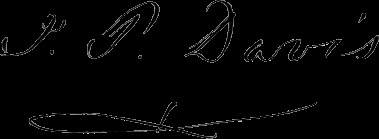
Signature of: isaac p davis